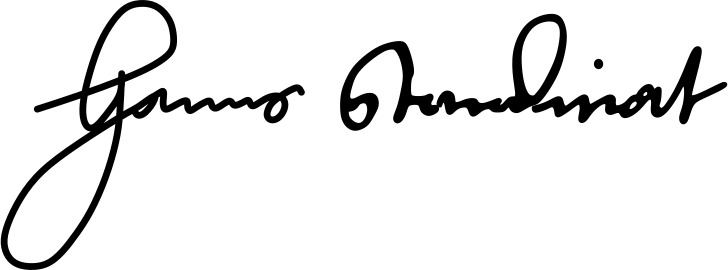
Signature of: janez standinath